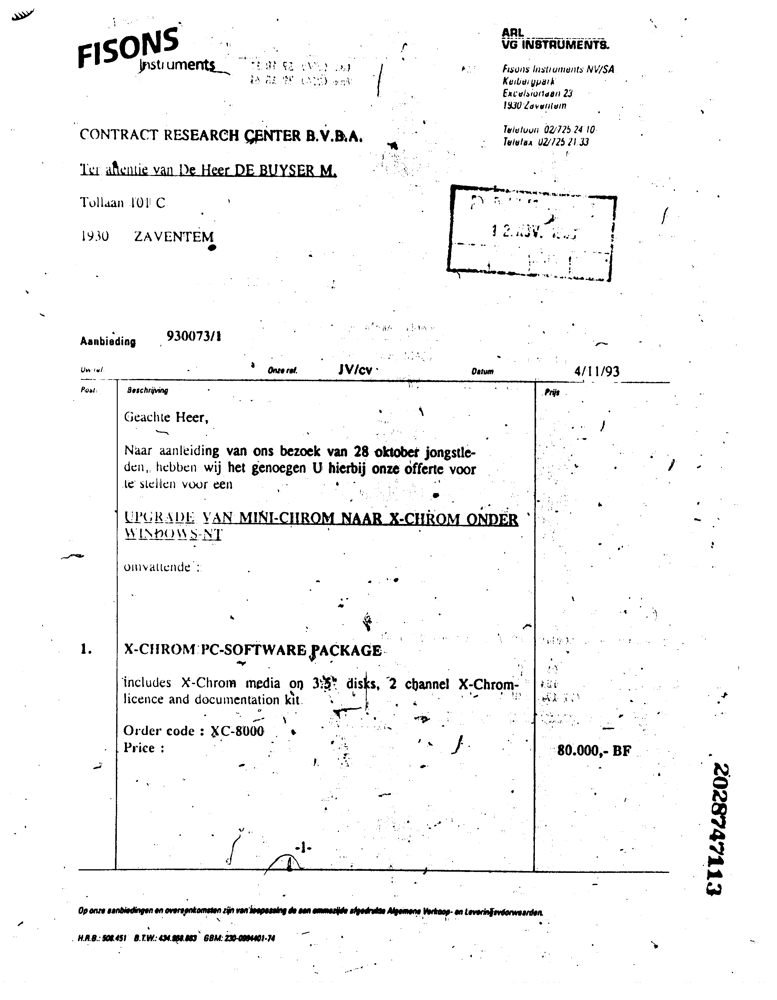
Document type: Invoice